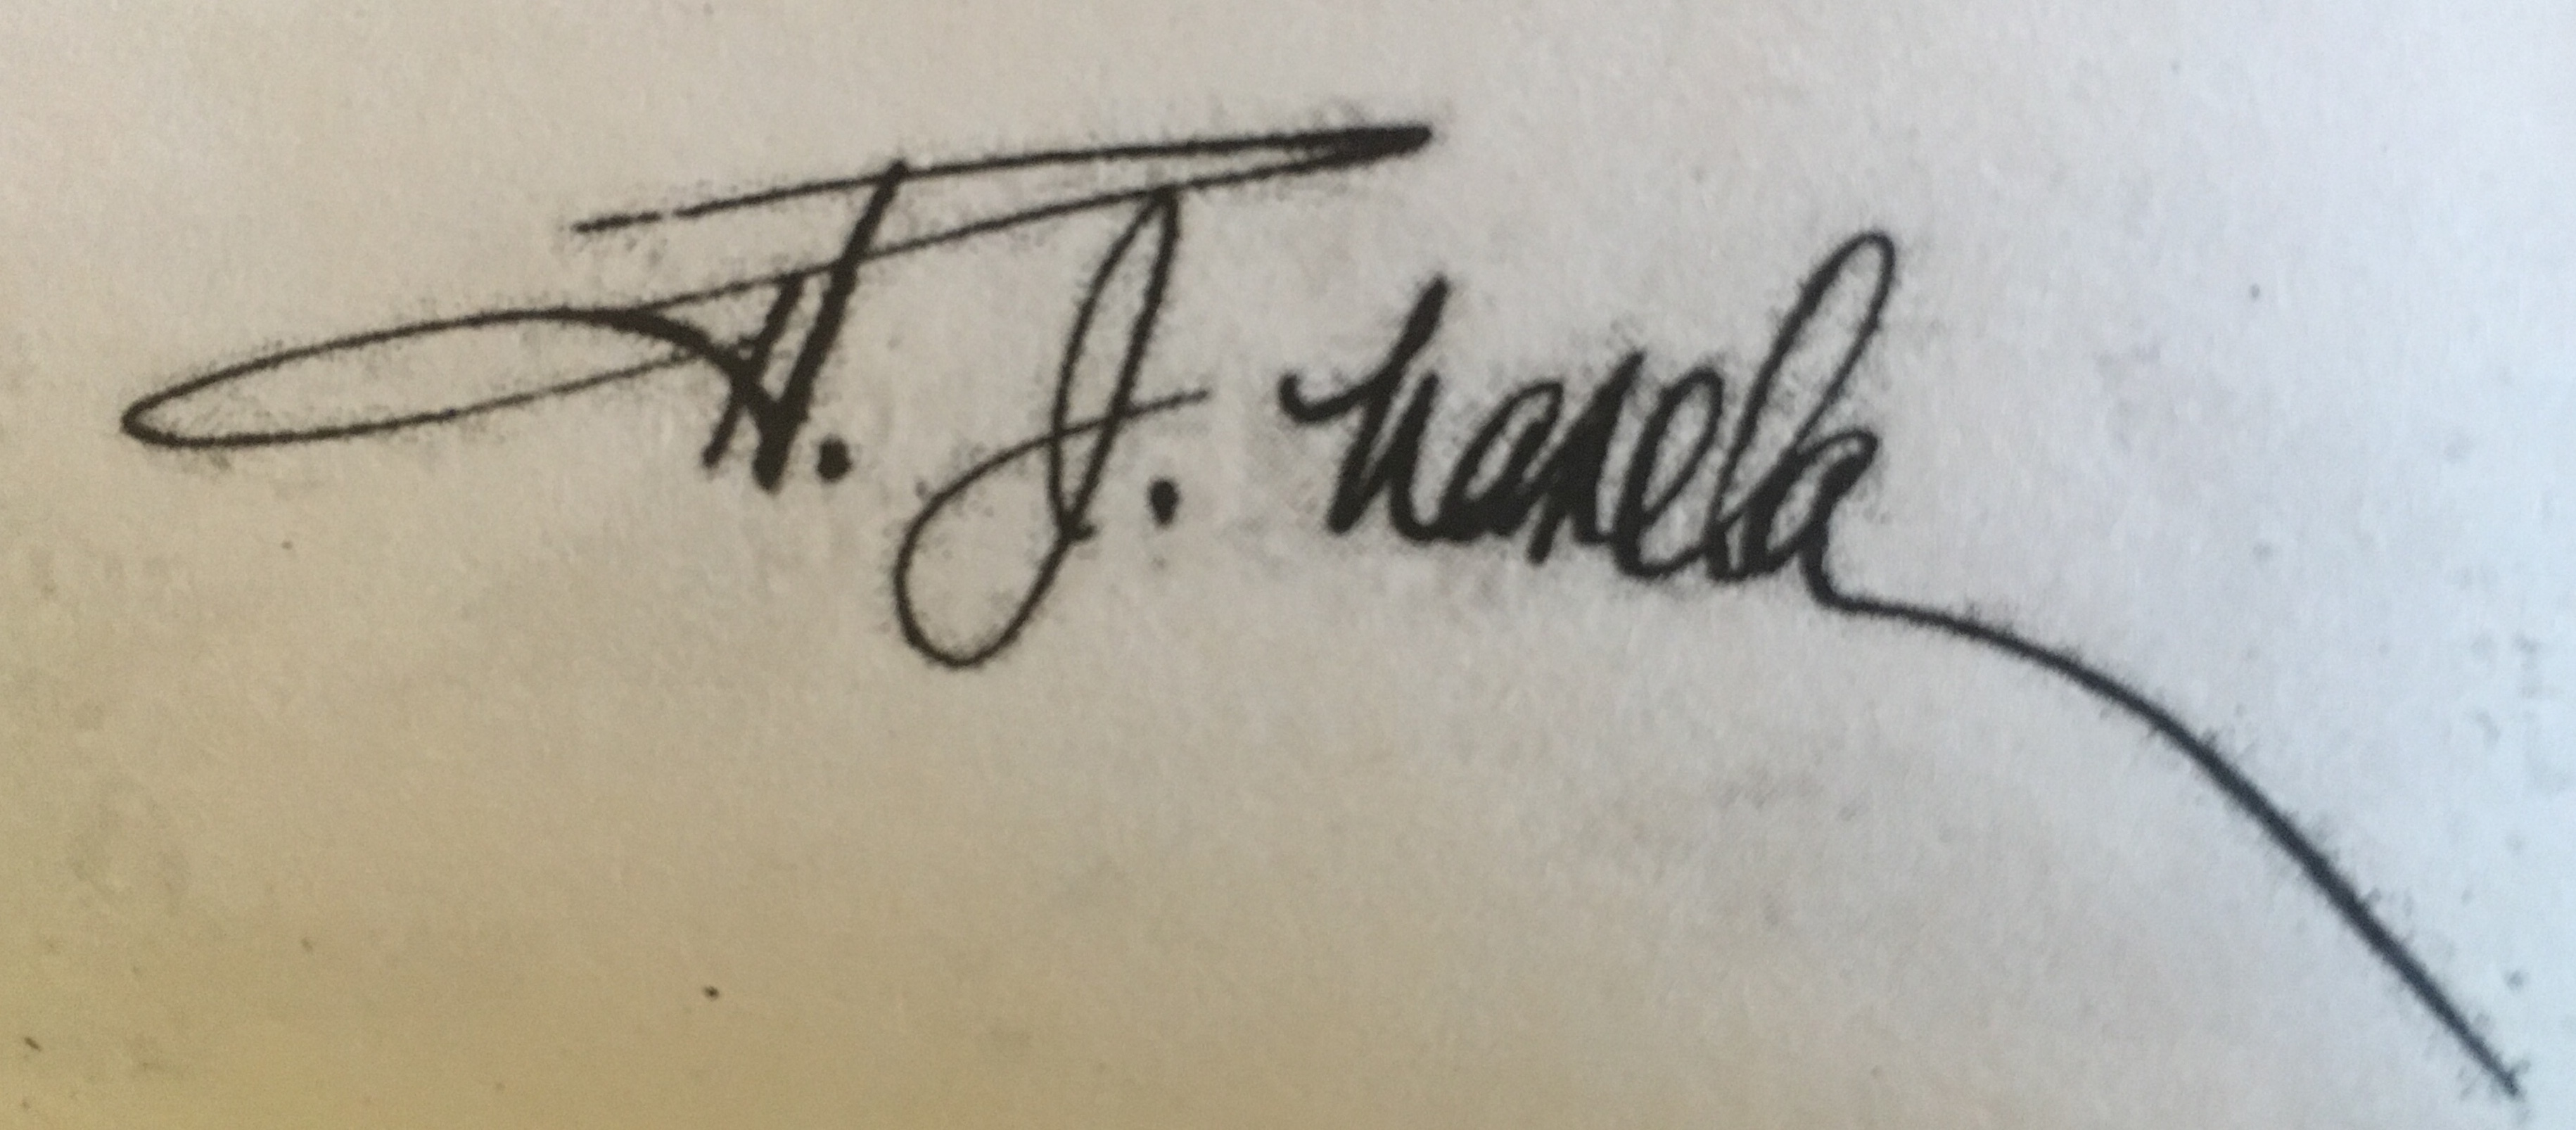
Signature of: horacio josé varela